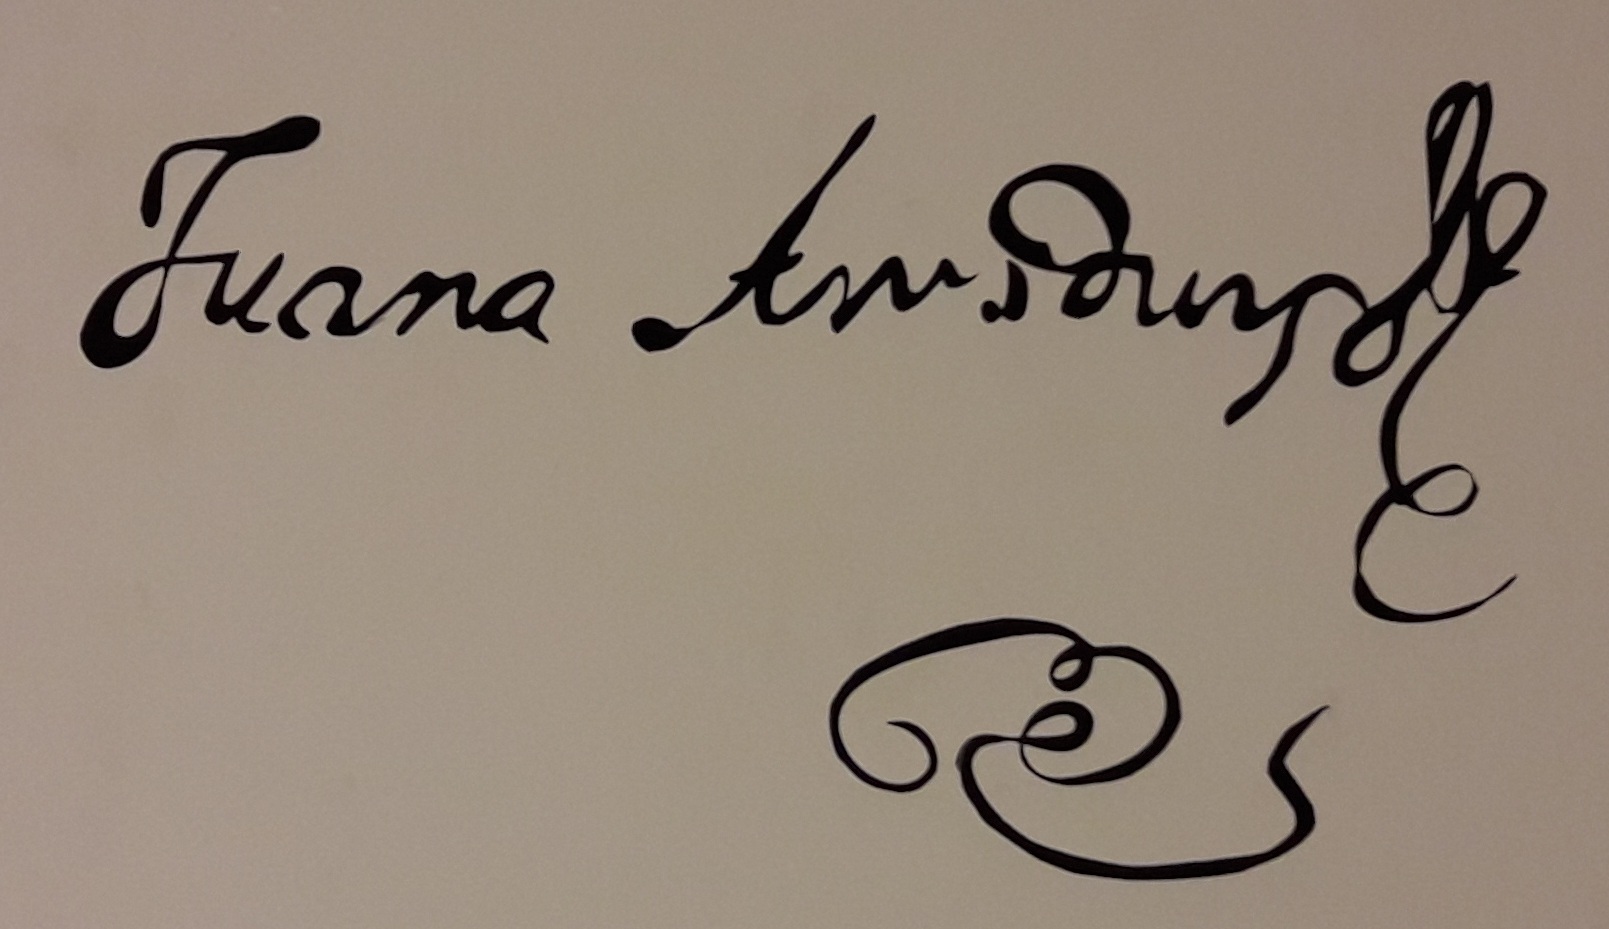
Signature of: juana azurduy